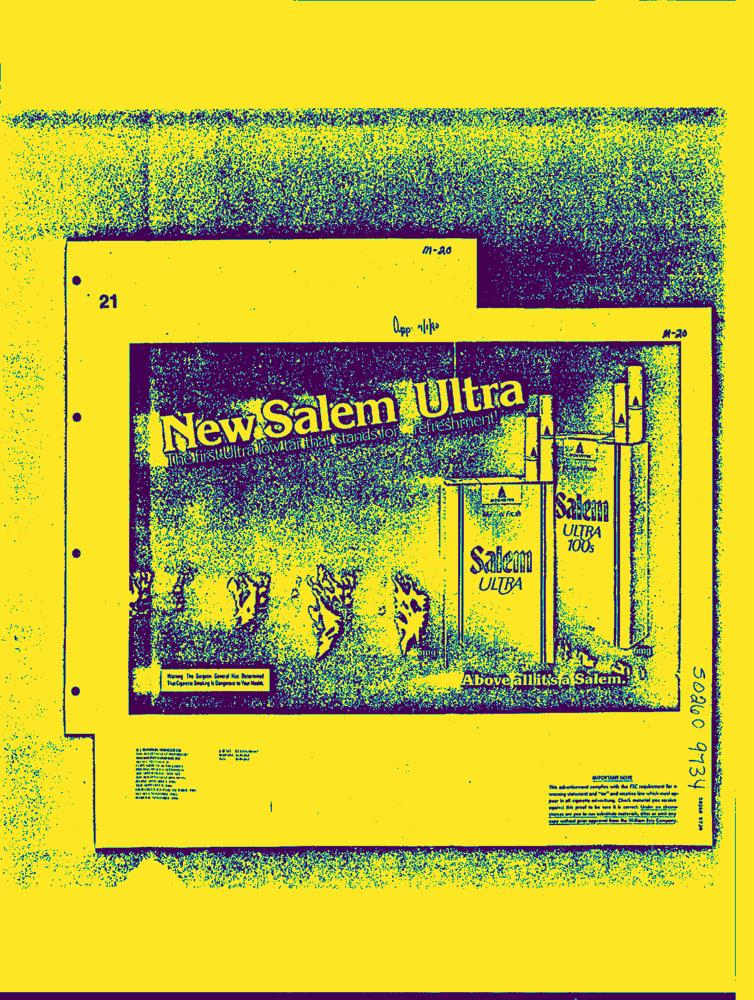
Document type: AD